Question: Talk about the condition:
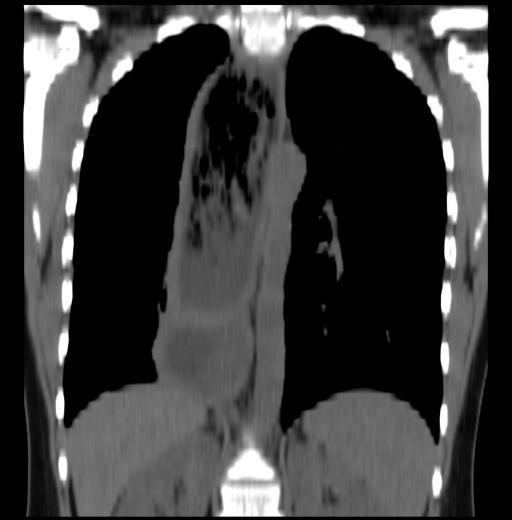
Answer: The disease is discussed as: Clinical symptoms include dysphagia, foul breath, regurgitation and/or aspiration. The condition is usually insidious, developing between age 30-50, and is likely due to a defect in esophageal innervation, with impairment or absence of ganglion cells in Auerbach's Plexus.
    Radiographically, abnormal peristalsis (often completely absent) and abnormal LES opening are seen with barium swallows. Barium remains above the LES until pressure  (hydrostatic or nonperistaltic contractions) wedges the LES open. When this occurs, the barium column appears as an elongated "V"  or "bird beak" yet latter term is not specific for achalasia.
    Upper endoscopy is necessary to rule out a benign or malignant stricture. Failure of LES relaxation is confirmed by esophageal manometry that also reveals complete absence of contractile activity, referred to as aperistalsis (“classic achalasia”) or persistent spastic contractions (“vigorous achalasia”).
    Treatment options aim to relax the LES, and include medicines (smooth muscle relaxants), balloon dilation (70-80% success, often requires re-dilation, risk of perforation), or surgical myotomy of the LES (now often done laparascopically, and combined with antireflux surgery.)